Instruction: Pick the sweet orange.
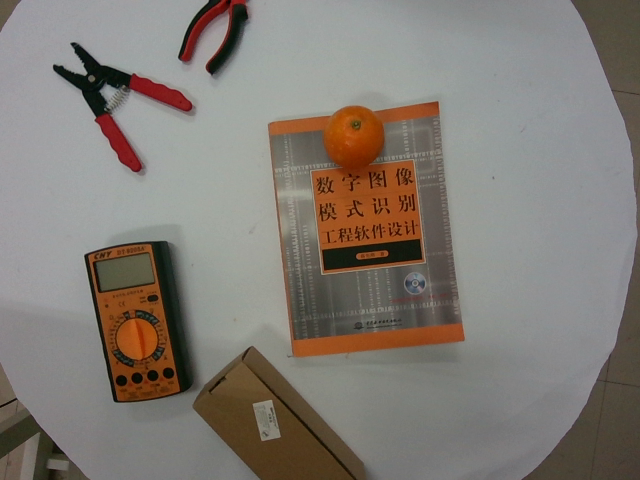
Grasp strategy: vertical